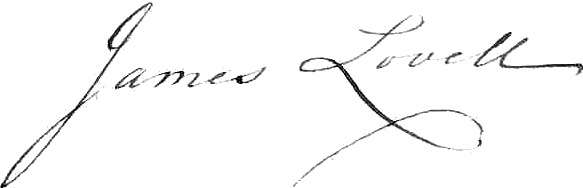
Signature of: james lovell